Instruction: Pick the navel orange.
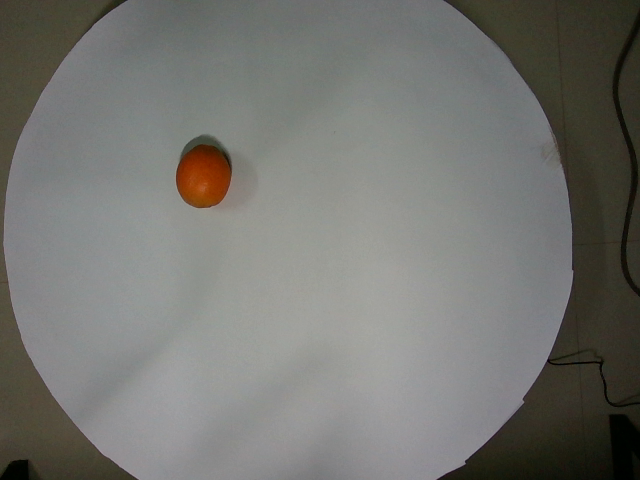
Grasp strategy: vertical